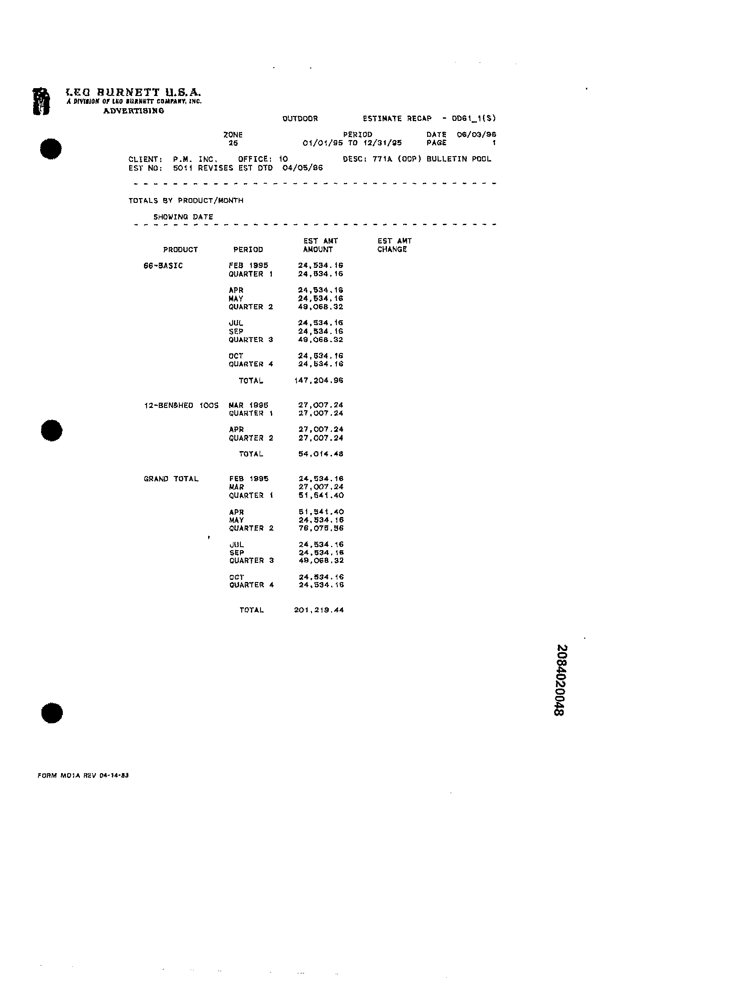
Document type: Invoice